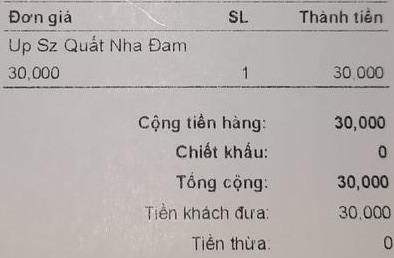
<table>
<tr>
<th>Đơn giá</th>
<th>SL</th>
<th>Thành tiền</th>
</tr>
<tr>
<td>Up Sz Quất Nha Đam 30,000</td>
<td>1</td>
<td>30,000</td>
</tr>
</table>

Cộng tiền hàng: 30,000
Chiết khấu: 0
Tổng cộng: 30,000
Tiền khách đưa: 30,000
Tiền thừa: 0